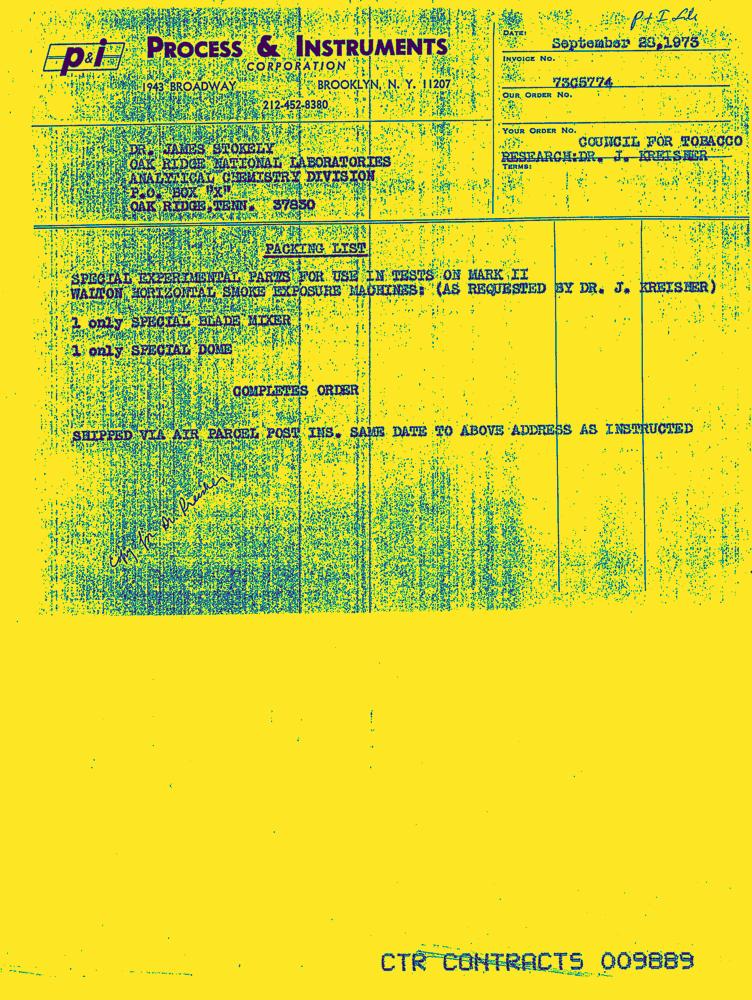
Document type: Invoice-Doc